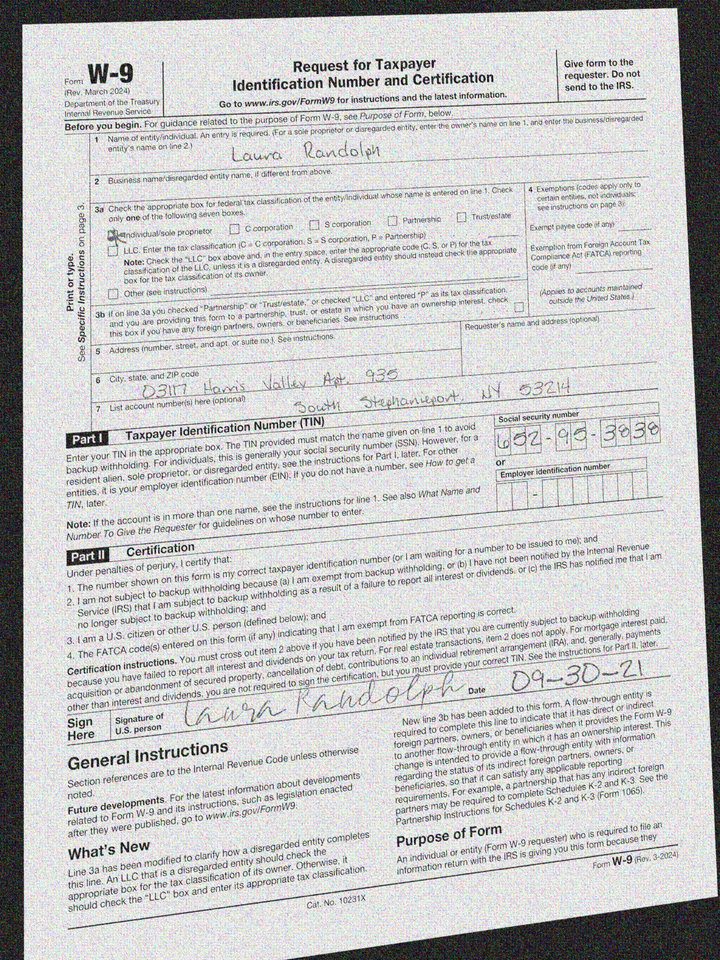
adr1: 03117 Harris Valley Apt. 935
adr2: South Stephanieport, NY 53214
cbx: yes
ssn: 652953838
enm: Laura Randolph
sdt: 09-30-21